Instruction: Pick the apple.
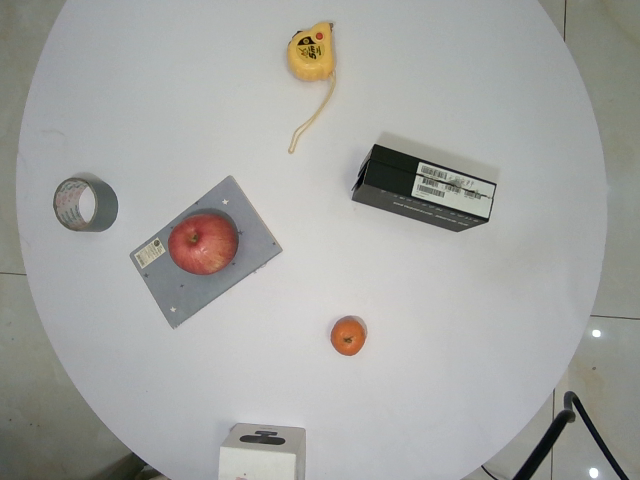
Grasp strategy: vertical